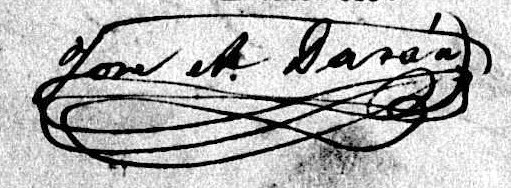
Signature of: josé antonio durán